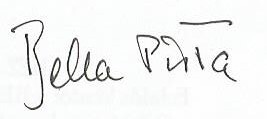
Signature of: istván bella